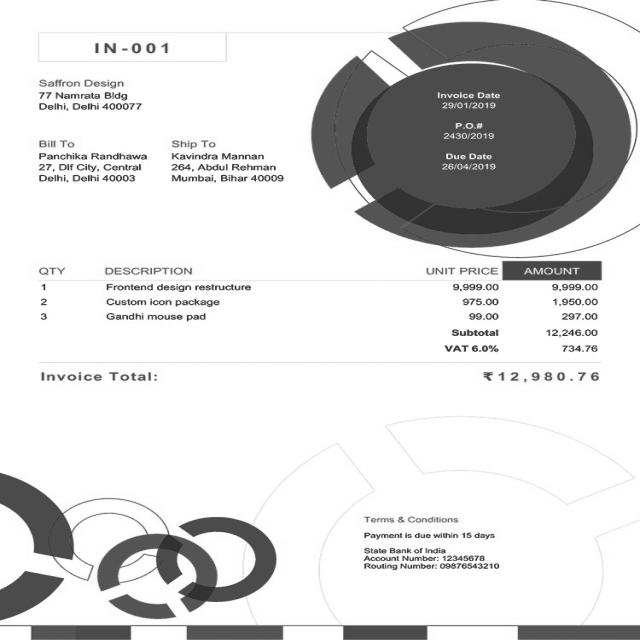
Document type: Invoice